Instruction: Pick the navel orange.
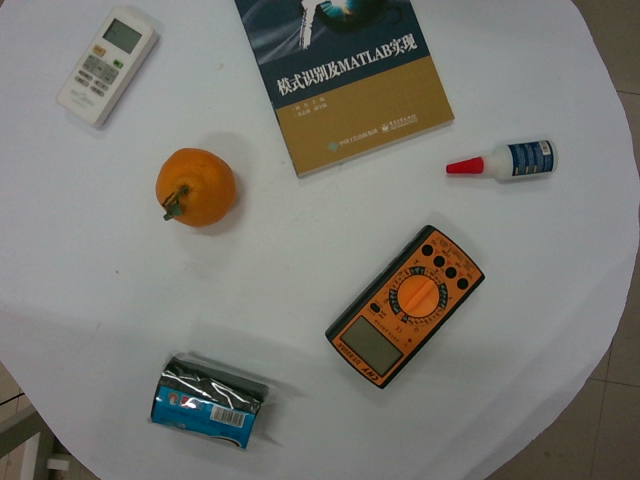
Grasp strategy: vertical